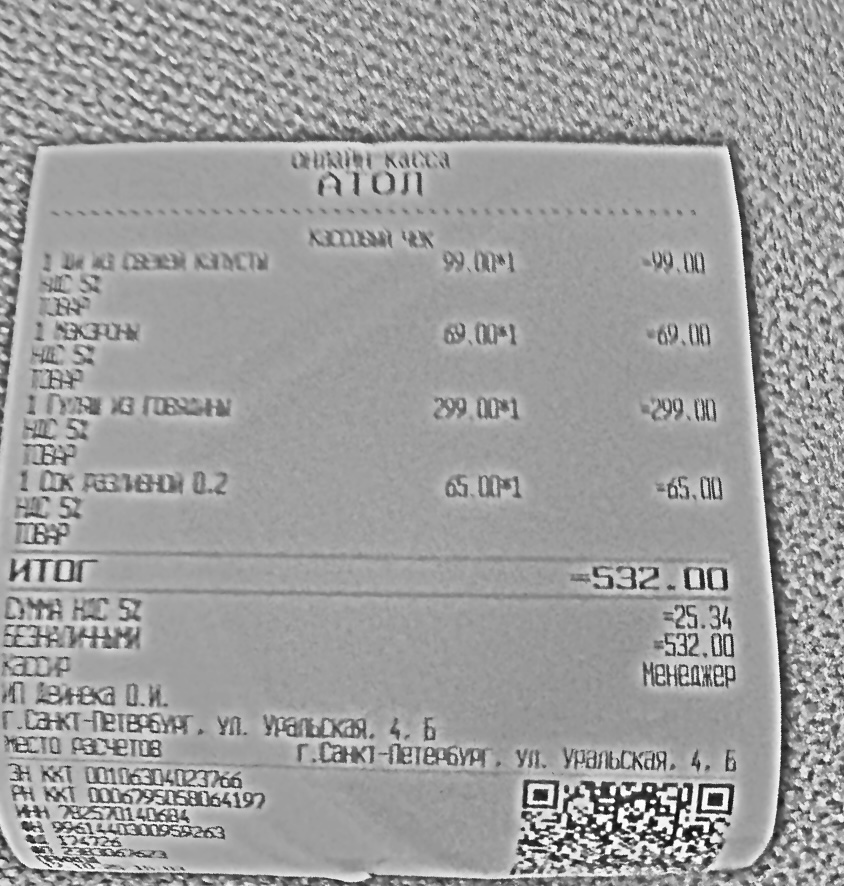
Продавец: ИП Дейнека О.И.
ИНН: 782570140684
Дата: 17.10.25
Товары: 1 Щи из свежей капусты; 1 Макароны; 1 Гуляш из говядины; 1 Сок разливной 0.2
Количество: 1; 1; 1; 1
Цена: 99.00; 69.00; 299.00; 65.00
Сумма: 99.00; 69.00; 299.00; 65.00
Итого: 532.00